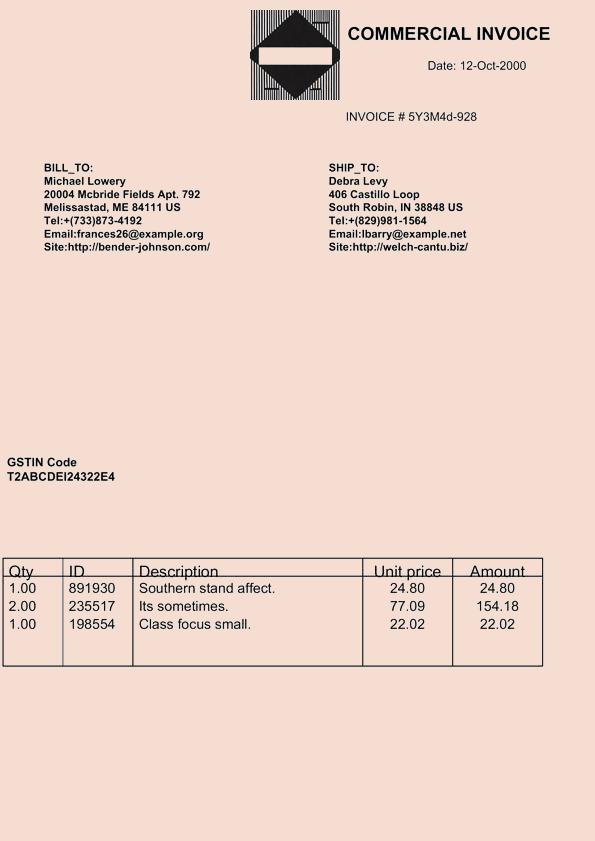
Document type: Invoice